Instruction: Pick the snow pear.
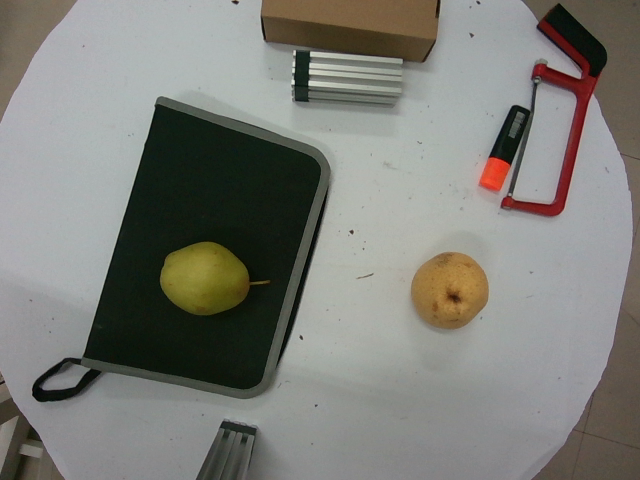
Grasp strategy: vertical